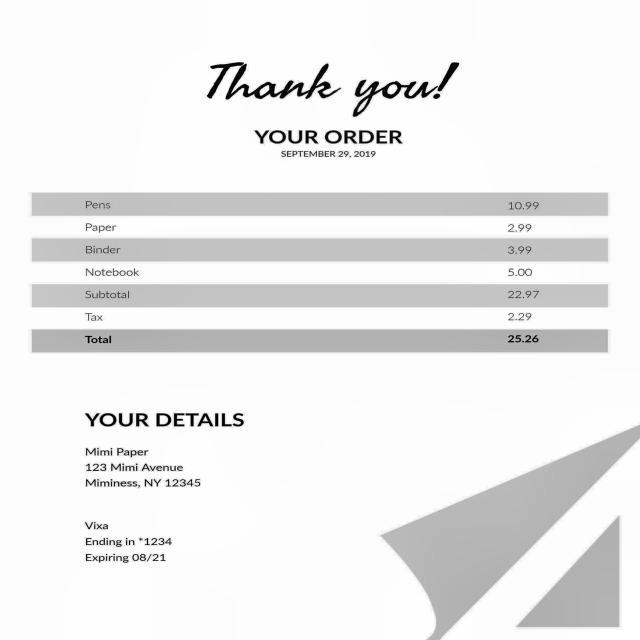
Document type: Invoice